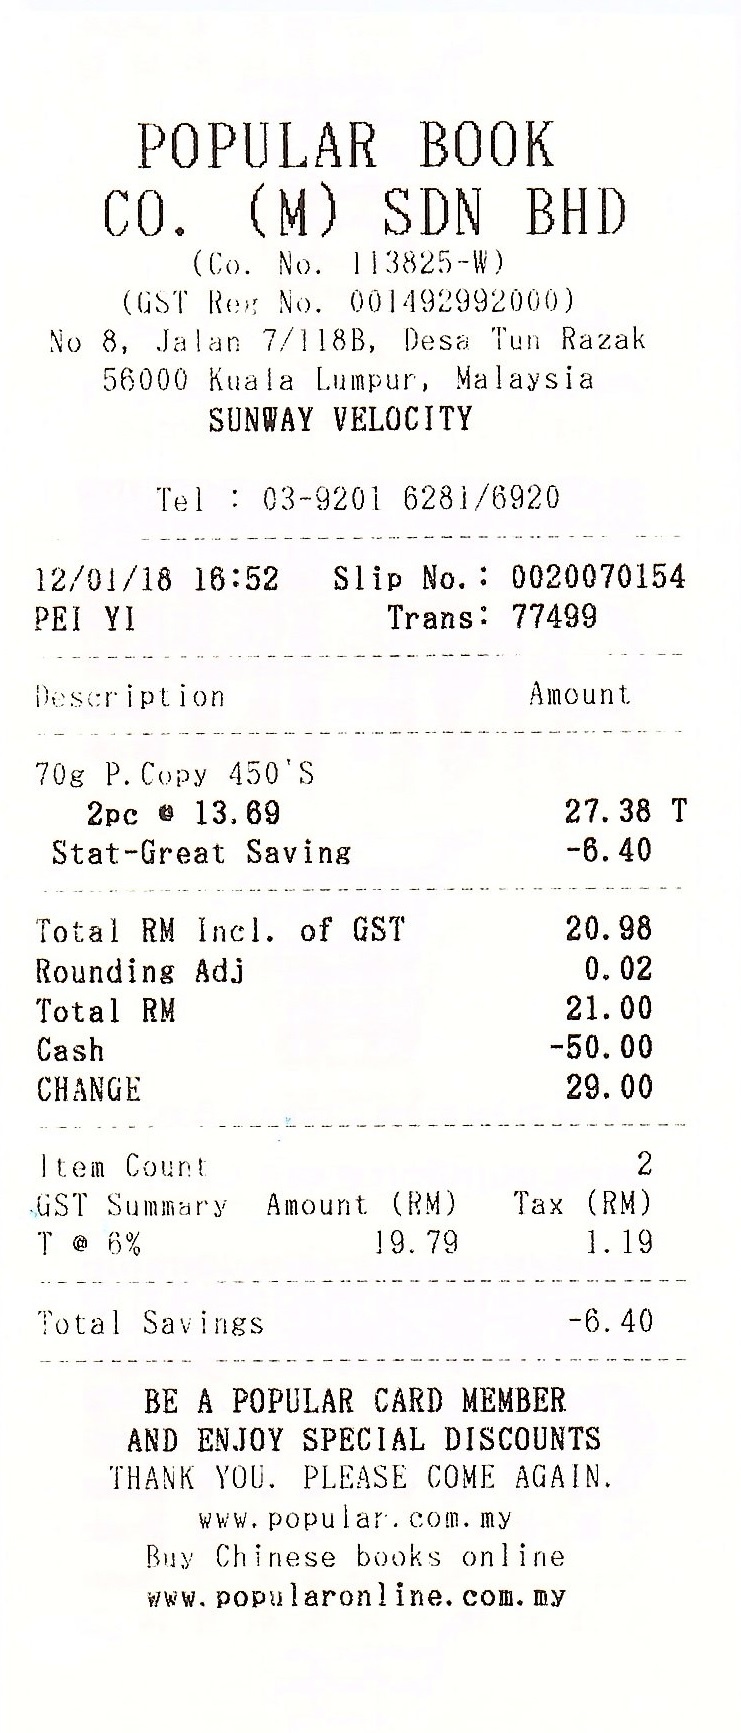
POPULAR BOOK
CO. (M) SDN BHD
(CO. NO. 113825-W)
(GST REG NO. 001492992000)
NO 8, JALAN 7/118B, DESA TUN RAZAK
56000 KUALA LUMPUR, MALAYSIA
SUNWAY VELOCITY
TEL: 03-9201 6281/6920
12/01/18
16:52
SLIP NO.: 0020070154
PEI YI
TRANS: 77499
DESCRIPTION
AMOUNT
70G P. COPY 450'S
2PC @ 13.69
27.38 T
STAT-GREAT SAVING
-6.40
TOTAL RM INCL. OF GST
20.98
ROUNDING ADJ
0.02
TOTAL RM
21.00
CASH
-50.00
CHANGE
29.00
ITEM COUNT
GST SUMMARY
AMOUNT (RM)
2
T @ 6%
19.79
1.19
TOTAL SAVINGS
-6.40
BE A POPULAR CARD MEMBER
AND ENJOY SPECIAL DISCOUNTS
THANK YOU. PLEASE COME AGAIN.
WWW.POPULAR.COM.MY
BUY CHINESE BOOKS ONLINE
WWW.POPULARONLINE.COM.MY
TAX (RM)